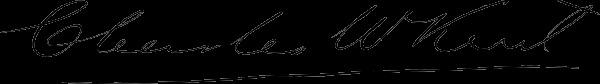
Signature of: charles william kent